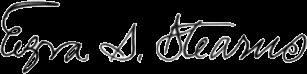
Signature of: ezra scollay stearns